Question: What do the imaging results show?
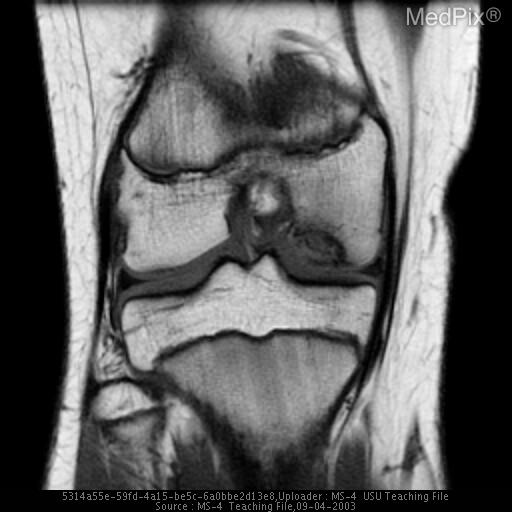
Answer: The imaging shows A/P Radiograph:  Area of varied lucency on the lateral aspect of the medial femoral condyle of the right knee; just inferior to this lesion, there is an area of opacity into the knee joint, suggesting chondral or osseous tissue.  Both lesions c/w OCD.  O/w there is normal mineralization/alignment.MRI (T1W):  Area of low signal intensity on the lateral aspect of the medial femoral condyle; surrounding this area within the femur is an area of very low signal intensity c/w fluid; there is also evidence of edema within the lesion, which may suggest an unstable fragment.  There is evidence of mild cartilage thinning over the fragment but no tearing.  The OCD is therefore nondisplaced. MRI (T1W):  Area of low signal intensity on the lateral aspect of the medial femoral condyle; surrounding this area within the femur is an area of very low signal intensity c/w fluid; there is also evidence of edema within the lesion, which may suggest an unstable fragment.  There is evidence of mild cartilage thinning over the fragment but no tearing.  The OCD is therefore nondisplaced..